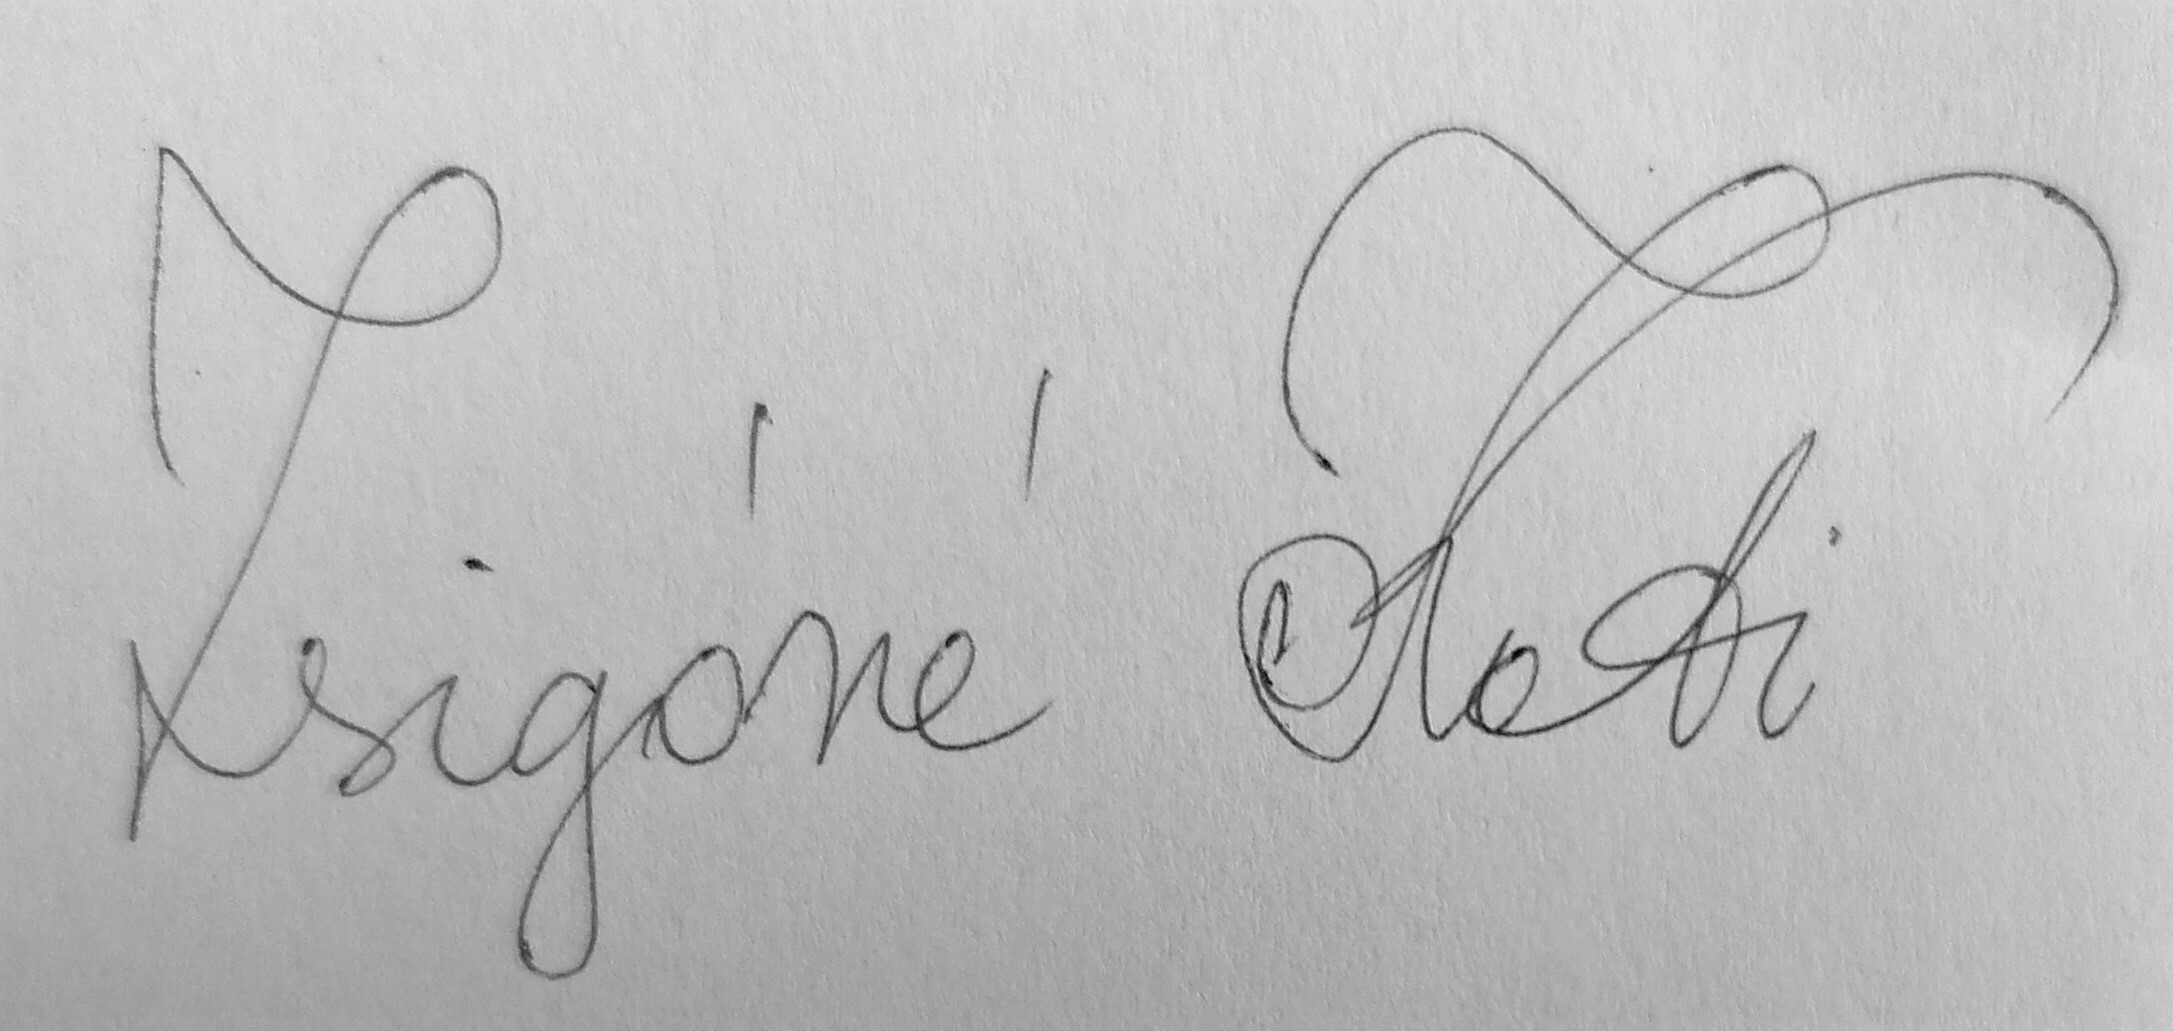
Signature of: kati zsigóné